Question: What is the main concern?
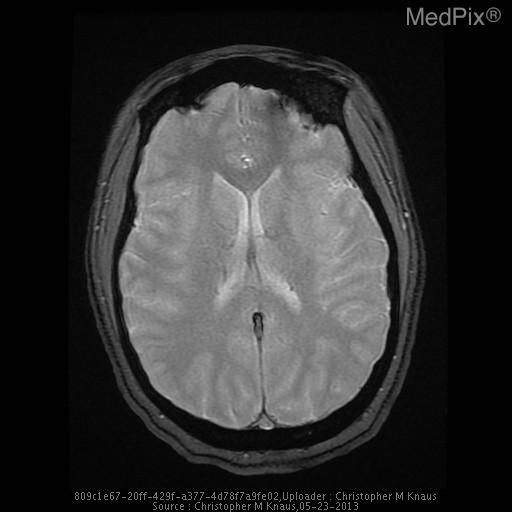
Answer: The findings suggest The vein of Galen, straight sinus, and dominant left transverse venous dural sinus are particularly hyperattenuating, and apparently prominent in caliber.

The superior sagittal sinus is notably less hyperattenuating and is normal in appearance.  The right transverse dural venous sinus is hypoplastic.

Gray/white matter discrimination is preserved.  There is no evidence for infarction or intracranial hemorrhage.  There are no brain masses or mass effect.  There is no hydrocephalus.

The skull is intact.  The partially imaged aerated portions of the skull base are free of significant effusions..

Impression: The vein of Galen, straight sinus, and dominant left transverse venous dural sinus are all particularly hyperattenuating and apparently prominent in caliber, all very concerning for thrombosis.. The GRE sequence reverifies GRE blooming consistent with thrombosis within the vein of Galen, straight sinus, left dominant transverse venous sinus and sigmoid sinus and demonstrates no GRE blooming within the brain parenchyma suggestive of brain parenchymal hemorrhage.. The patient might have a history of 17 yo girl presents with left sided facial weakness and numbness and the worst headache of her life that is rated 10/10.  The headache has been progressive for about 24 hours.  She has a history of migraine, but the patient states that her current headache does not feel like her typical migraine headache..